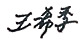
Signature of: wang xiji